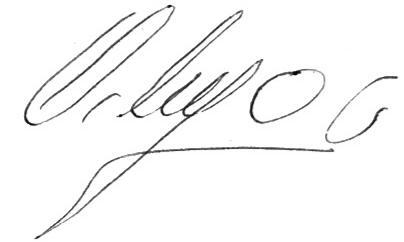
Signature of: oswaldo trejo